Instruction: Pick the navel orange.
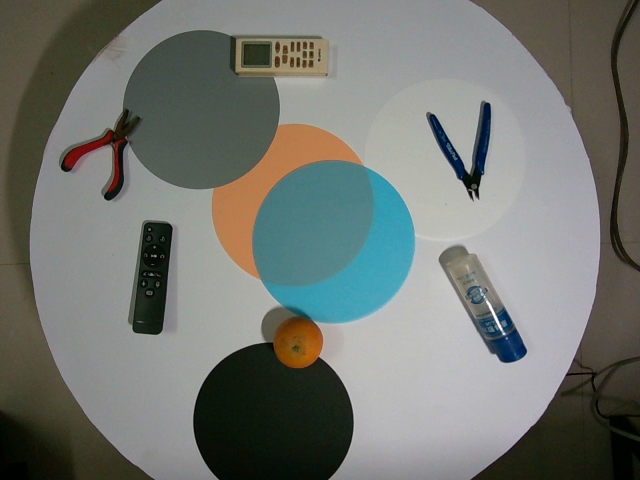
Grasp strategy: vertical